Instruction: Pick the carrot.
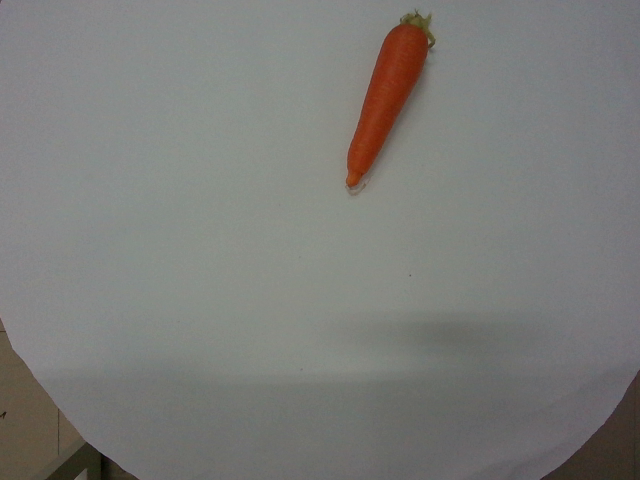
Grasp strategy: vertical